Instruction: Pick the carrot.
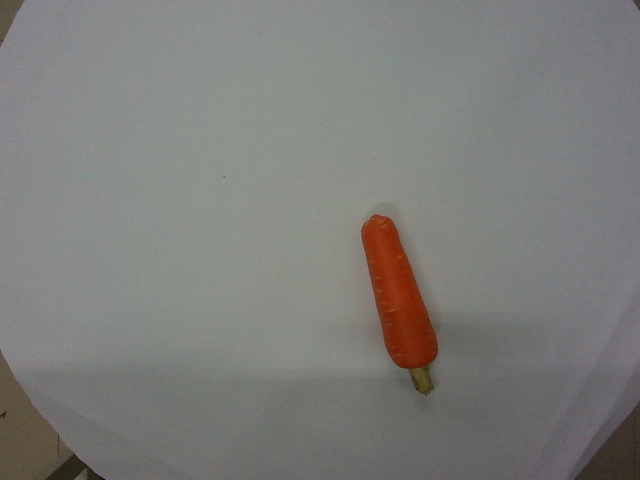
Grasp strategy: vertical